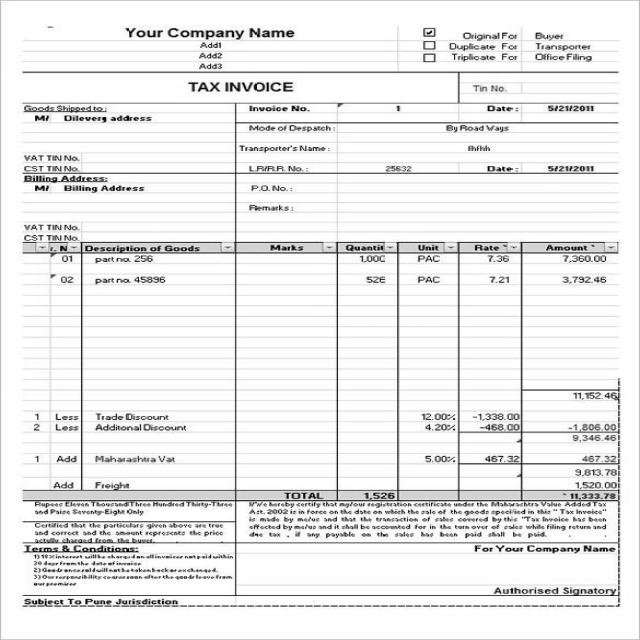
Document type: Invoice